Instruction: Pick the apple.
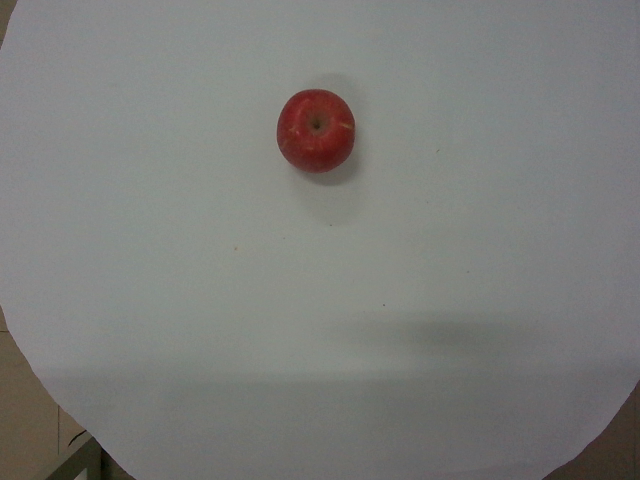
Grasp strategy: vertical